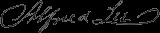
Signature of: alfred lee